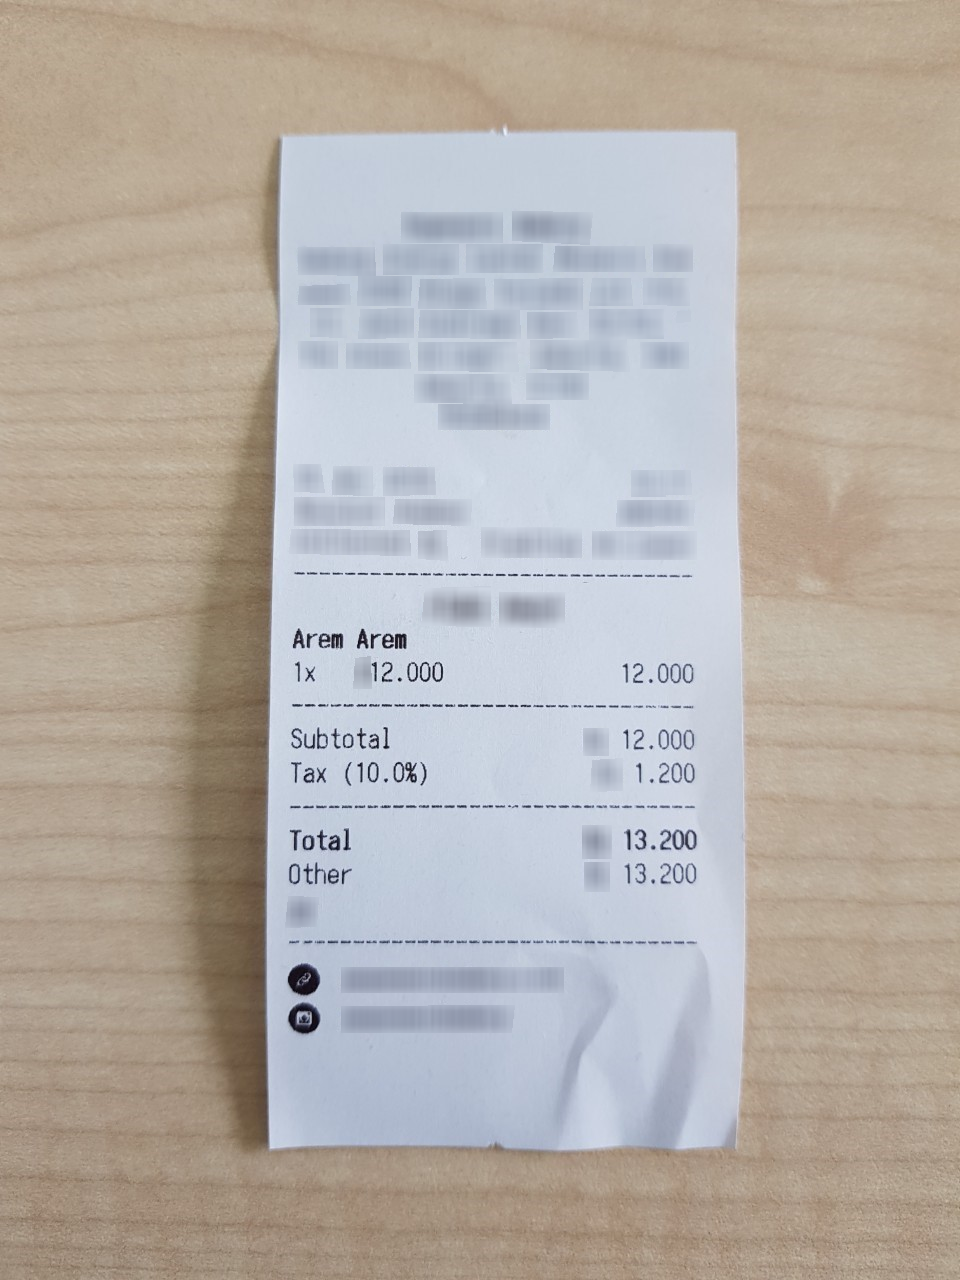
Number of items: 4
Subtotal: 12.000
Tax: 1.200
Total: 13.200
OCR text regions:
text: Total
text: 13.200
text: Other
text: 13.200
text: Arem
text: Arem
text: 1x
text: 12.000
text: 12.000
text: Subtotal
text: 12.000
text: Tax
text: (10.0%)
text: 1.200